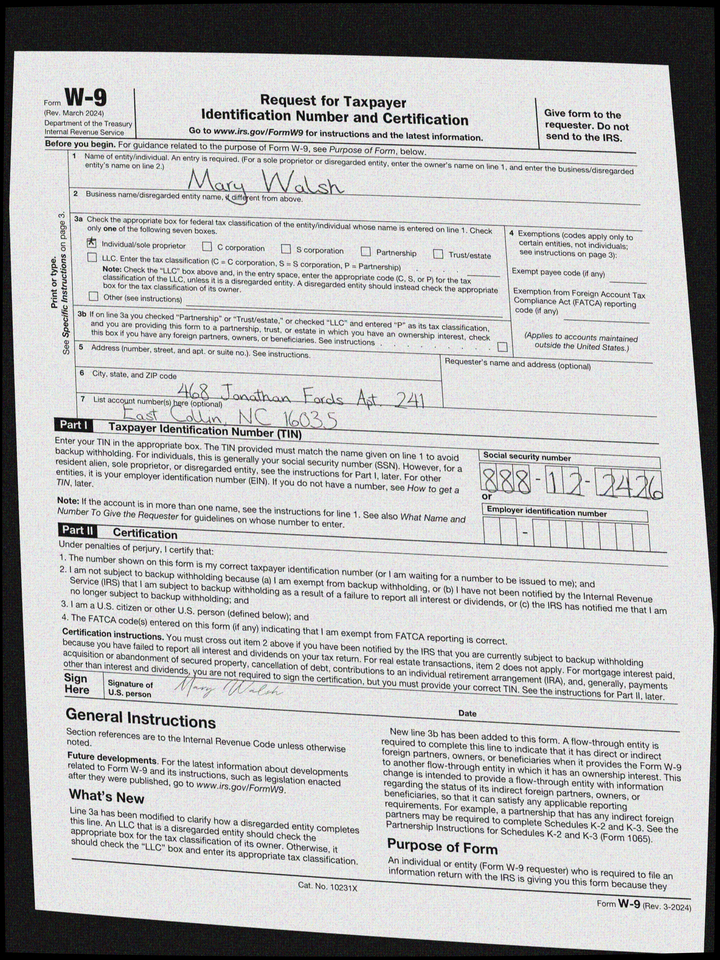
adr1: 468 Jonathan Fords Apt. 241
adr2: East Collin, NC 16035
cbx: yes
ssn: 888122426
enm: Mary Walsh